Question: What are the imaging findings?
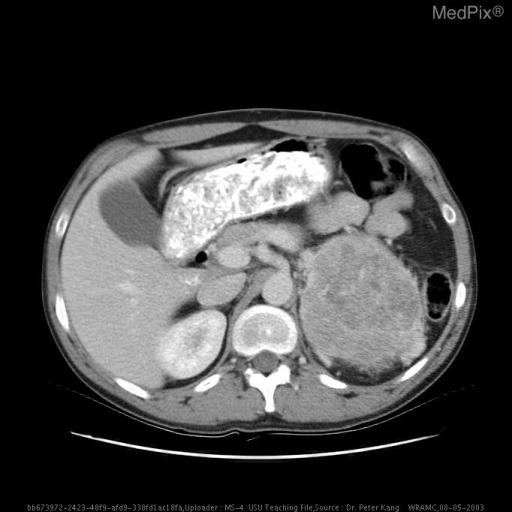
Answer: The imaging shows Abdominal CT demonstrates a mass adjacent to the left kidney with distinct borders.  There is no indication of a “claw” sign.  In-111 octreotide uptake fusion study demonstrates an area of increased uptake corresponding to the pararenal mass, and another area of increased uptake corresponding to a celiac lymph node. Abdominal CT demonstrates a mass adjacent to the left kidney with distinct borders.  There is no indication of a “claw” sign..